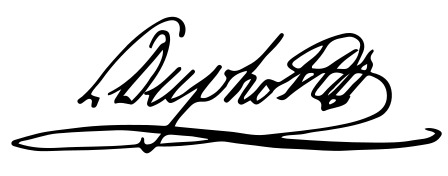
Signature of: mathurin léonard duphot